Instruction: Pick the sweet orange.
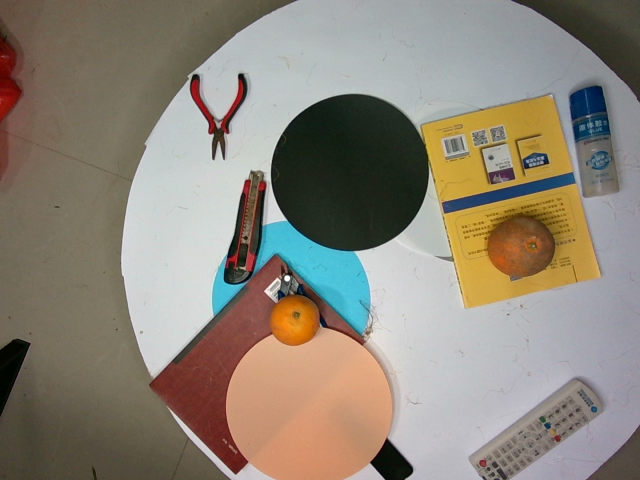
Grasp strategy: vertical